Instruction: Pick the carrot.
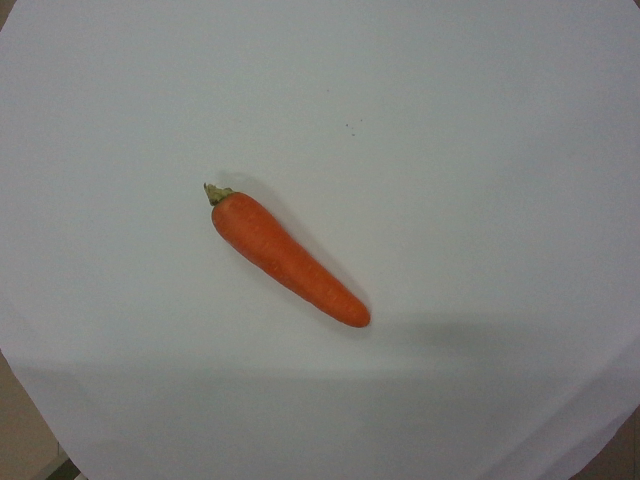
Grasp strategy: vertical